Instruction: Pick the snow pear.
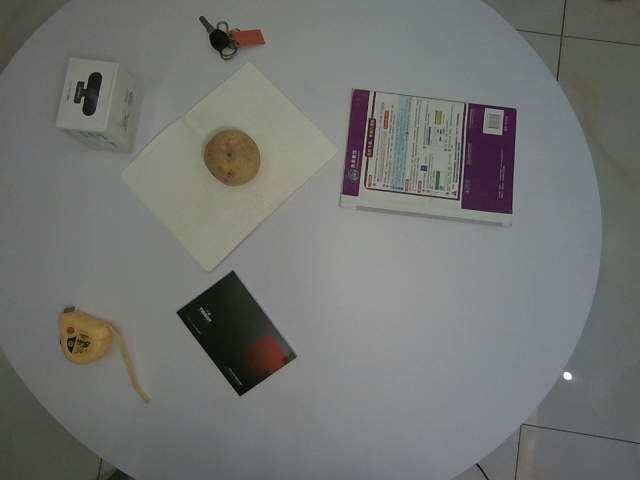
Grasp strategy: vertical